Question: What is the property identification or parcel number listed?
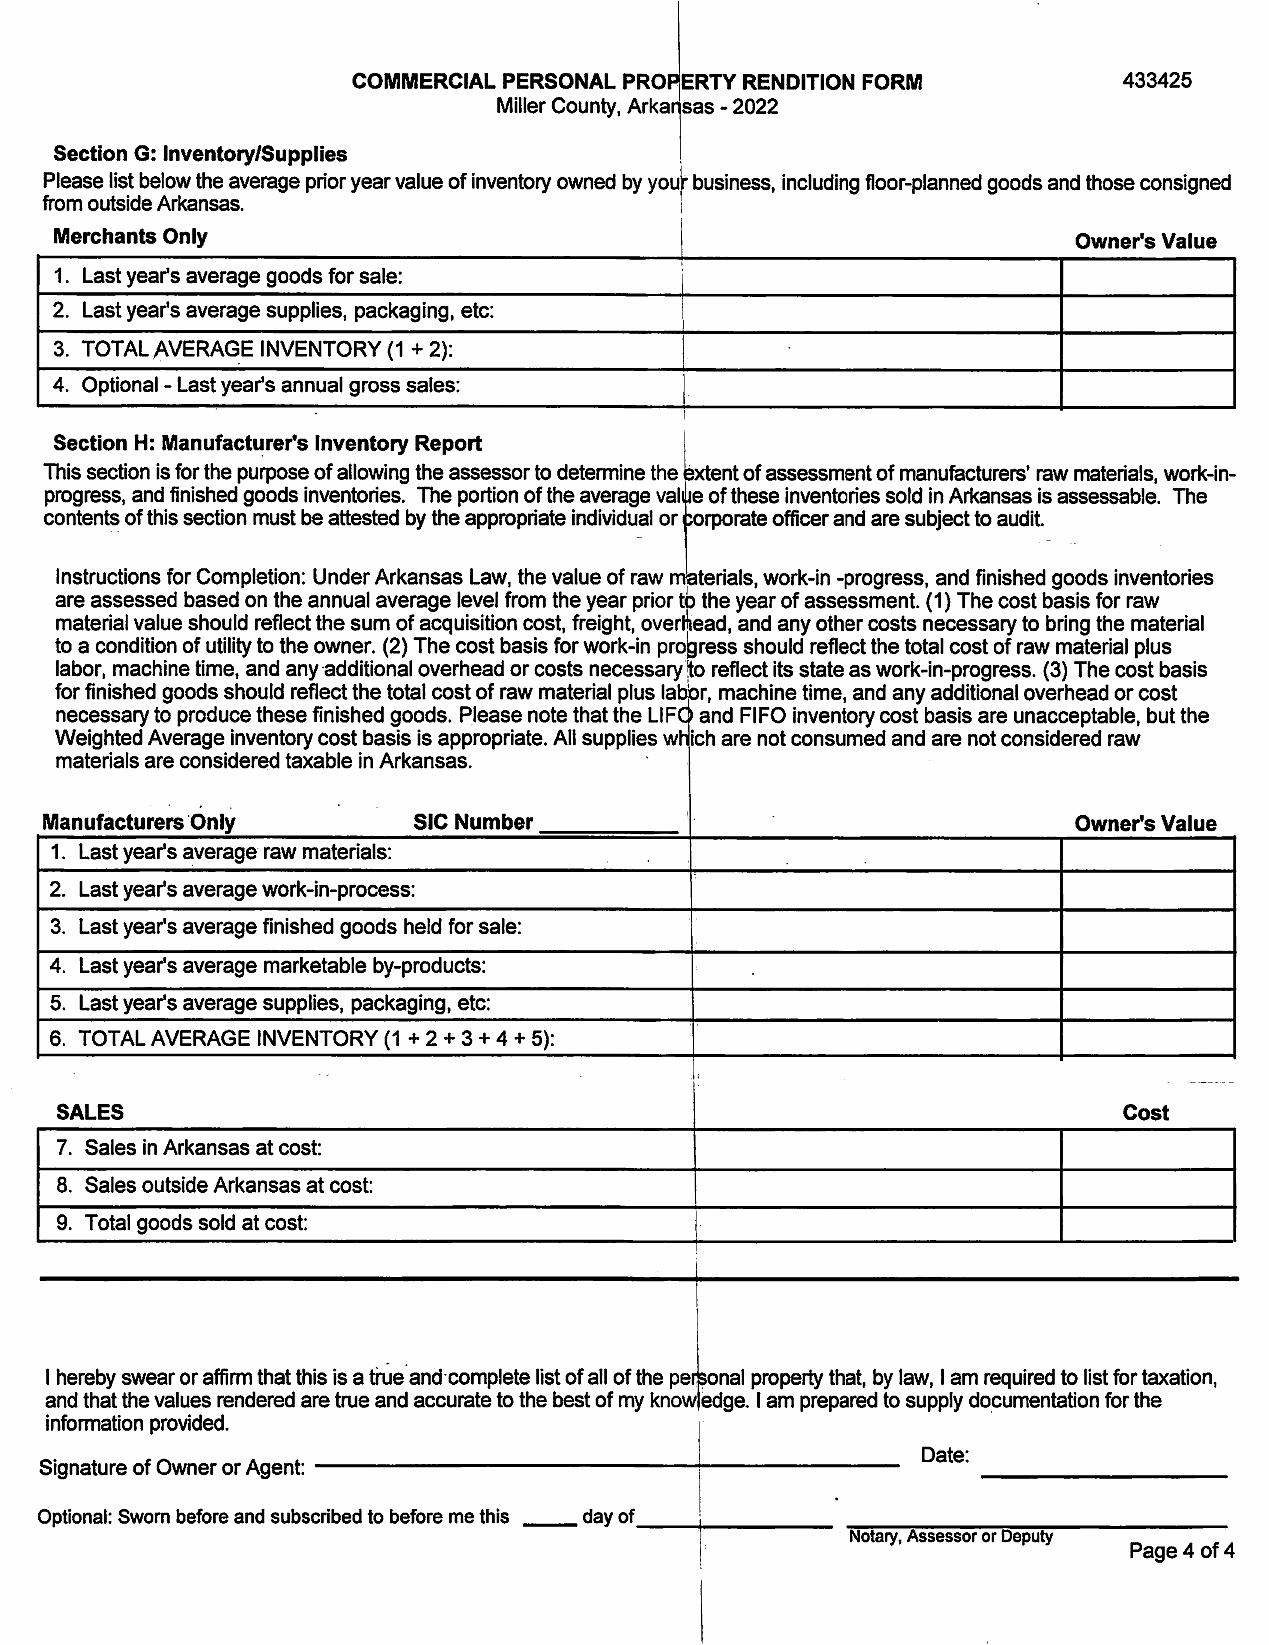
Answer: "SIC Number"